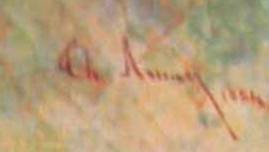
Signature of: theodor aman